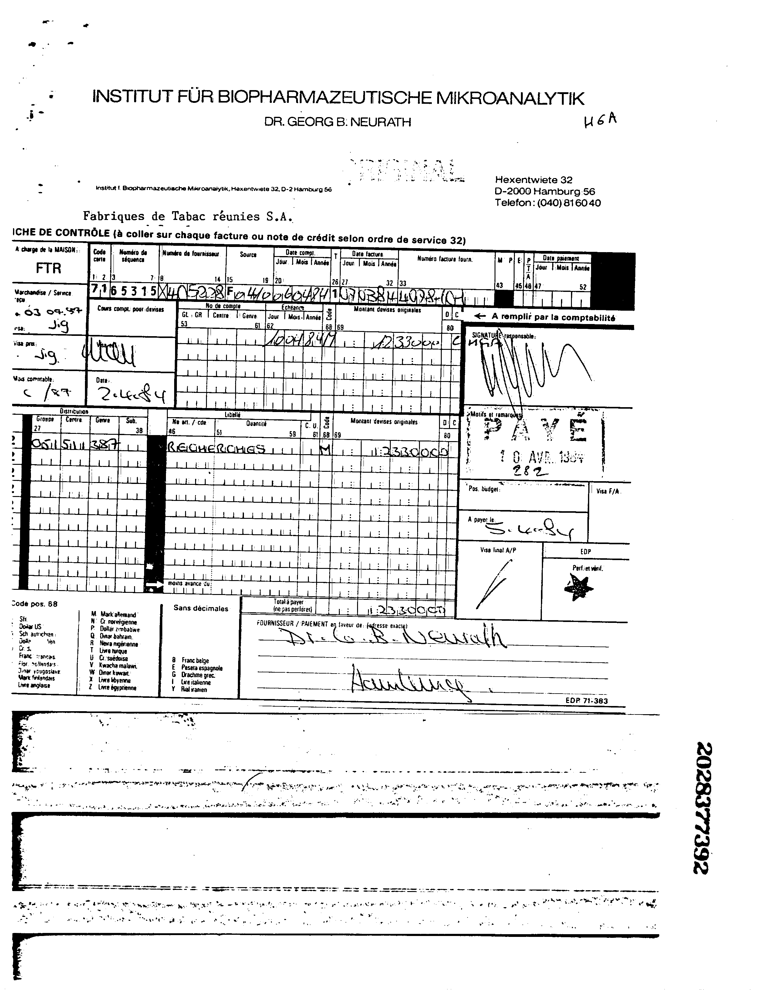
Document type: Invoice